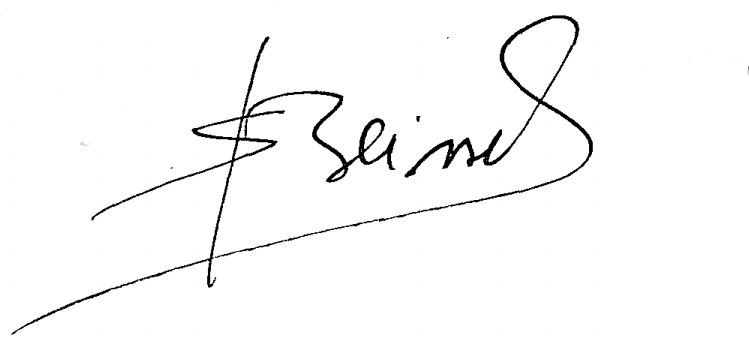
Signature of: simone beissel